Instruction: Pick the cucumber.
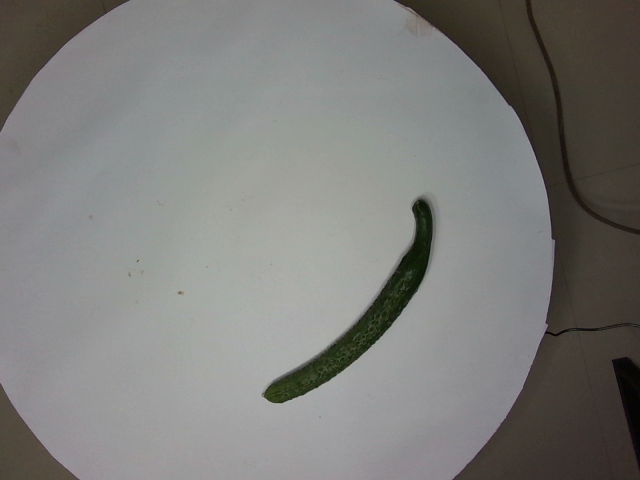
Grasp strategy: vertical